Question: What is the total amount of taxes owed as per the document?
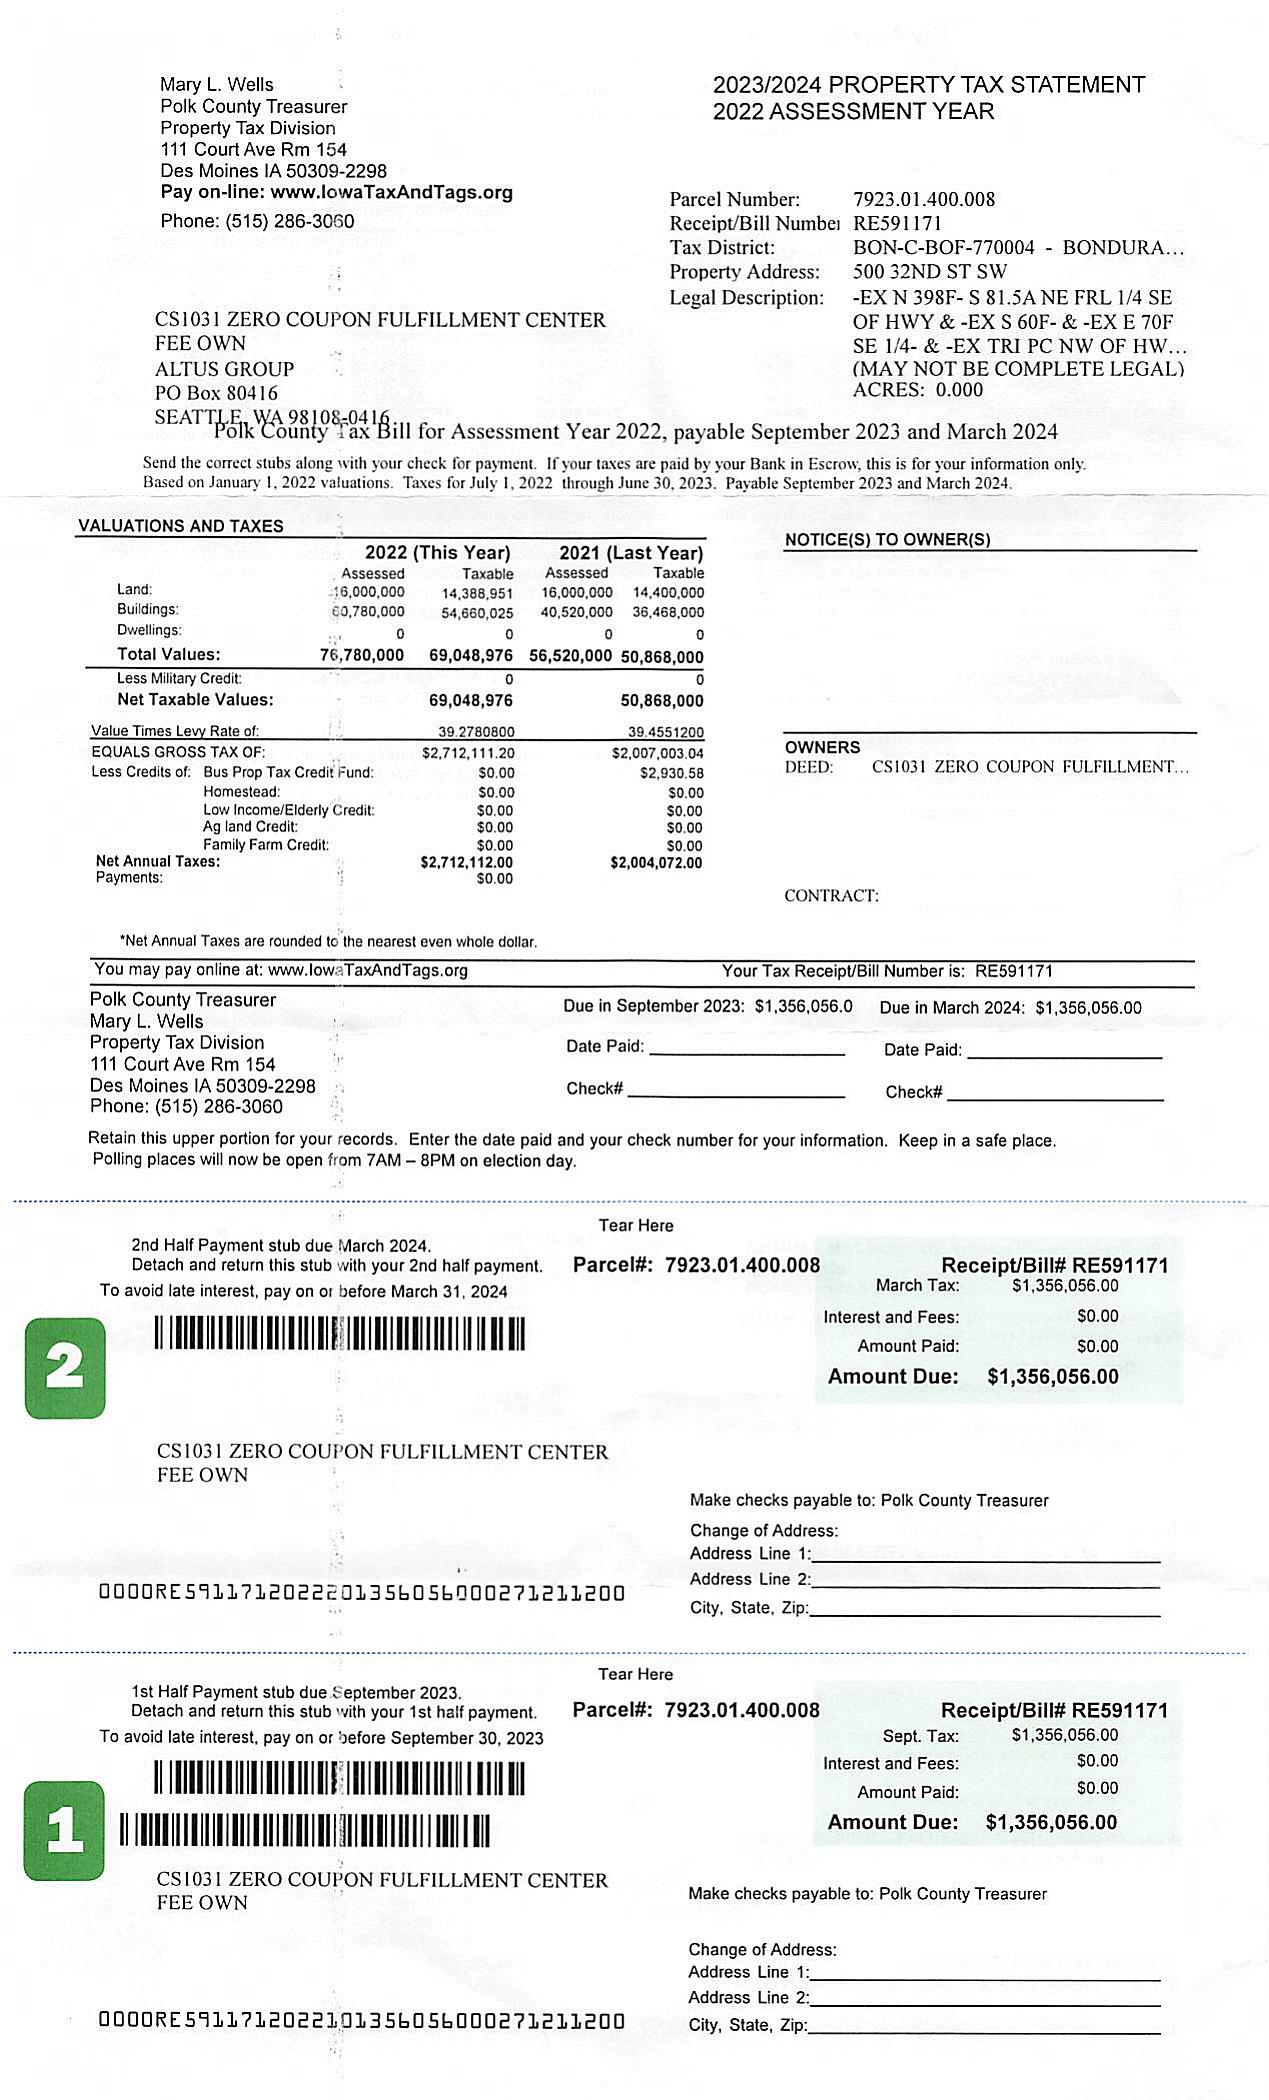
Answer: "$1,356,056.00 "